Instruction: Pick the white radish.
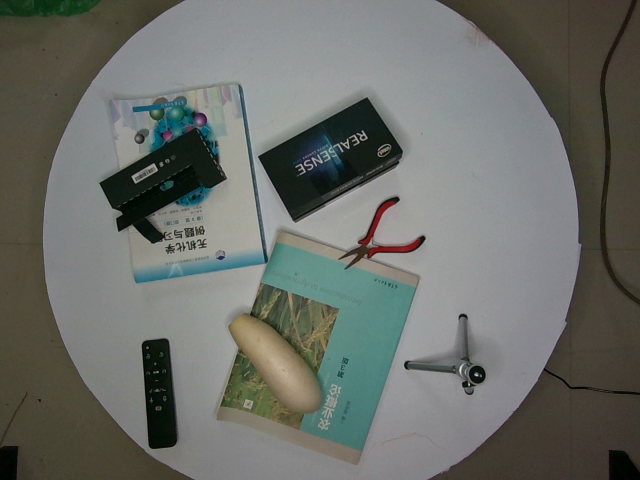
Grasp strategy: vertical